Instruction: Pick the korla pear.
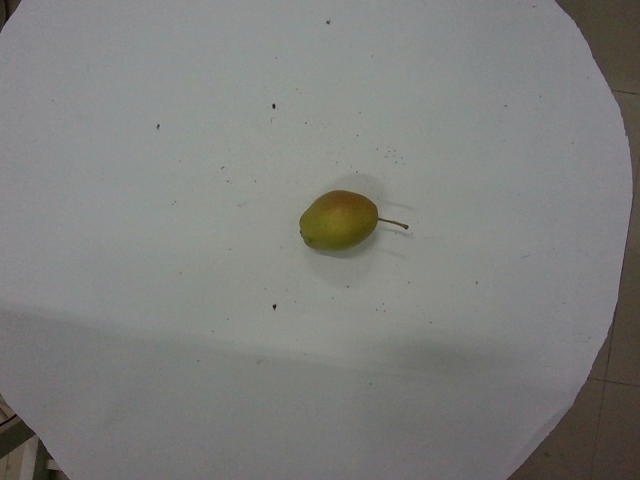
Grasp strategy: vertical